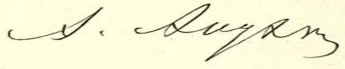
Signature of: aleksey apukhtin